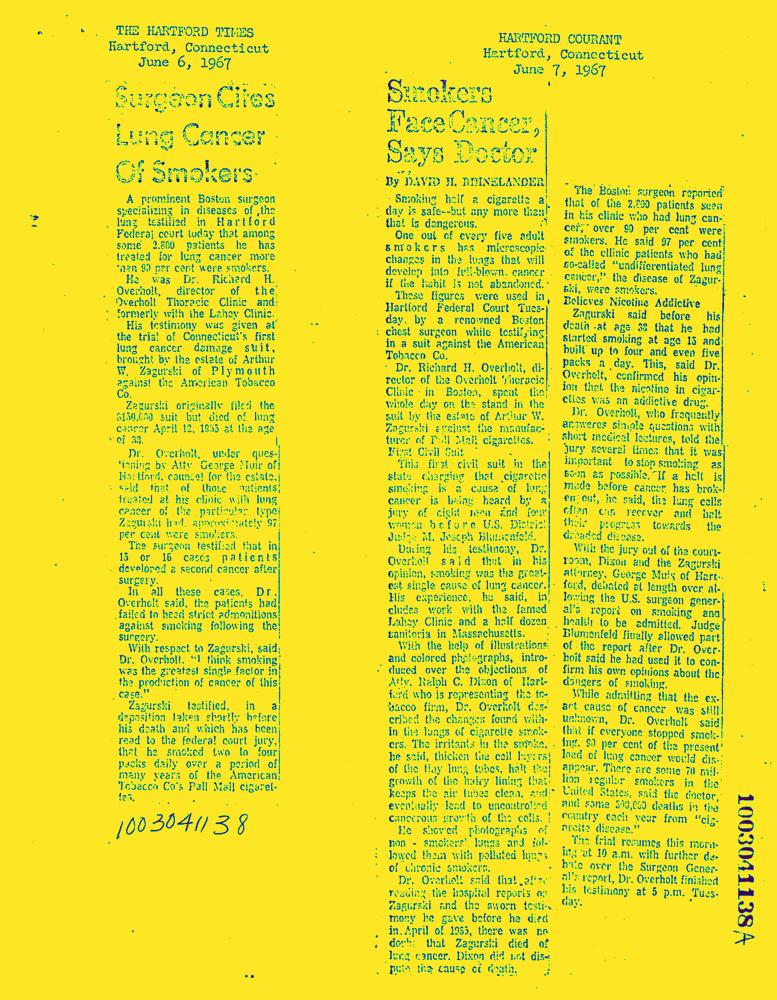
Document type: News-Article